Question: What could the diagnosis suggest?
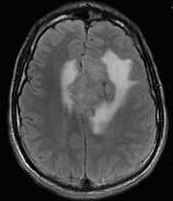
Answer: The possible diagnosis includes meningioma, lymphoma, hemangioparacytoma, metastatic carcinoma, inflammatory lesions such as sarcoidosis and Wegener's granulomatosis, and infections such as tuberculosis.